Please extract the written amount, numerical amount, recipient's name, date on the cheque, and the bank's name from the image.
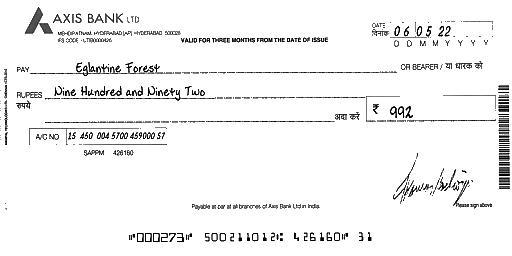
amt_in_words: Nine Hundred and Ninety Two
amt_in_figures: 992
payee_name: Eglantine Forest
bank_name: AXIS BANK
cheque_date: 06/05/22